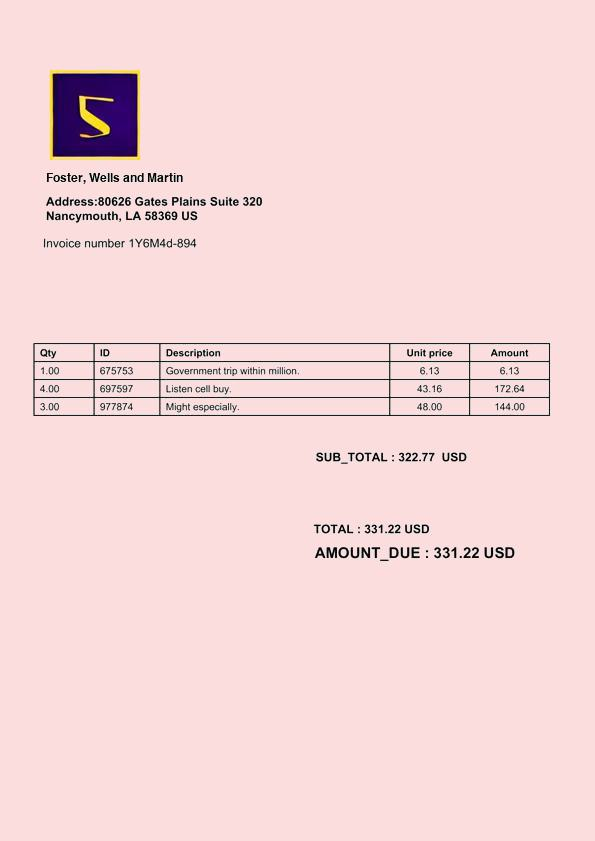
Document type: Invoice